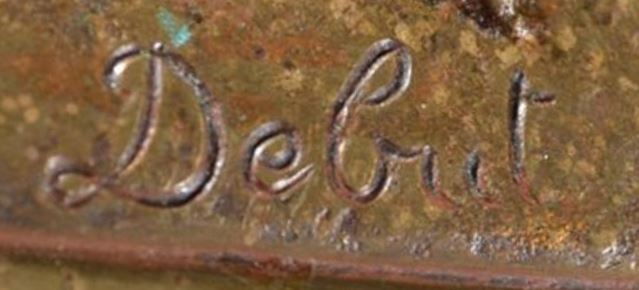
Signature of: didier début